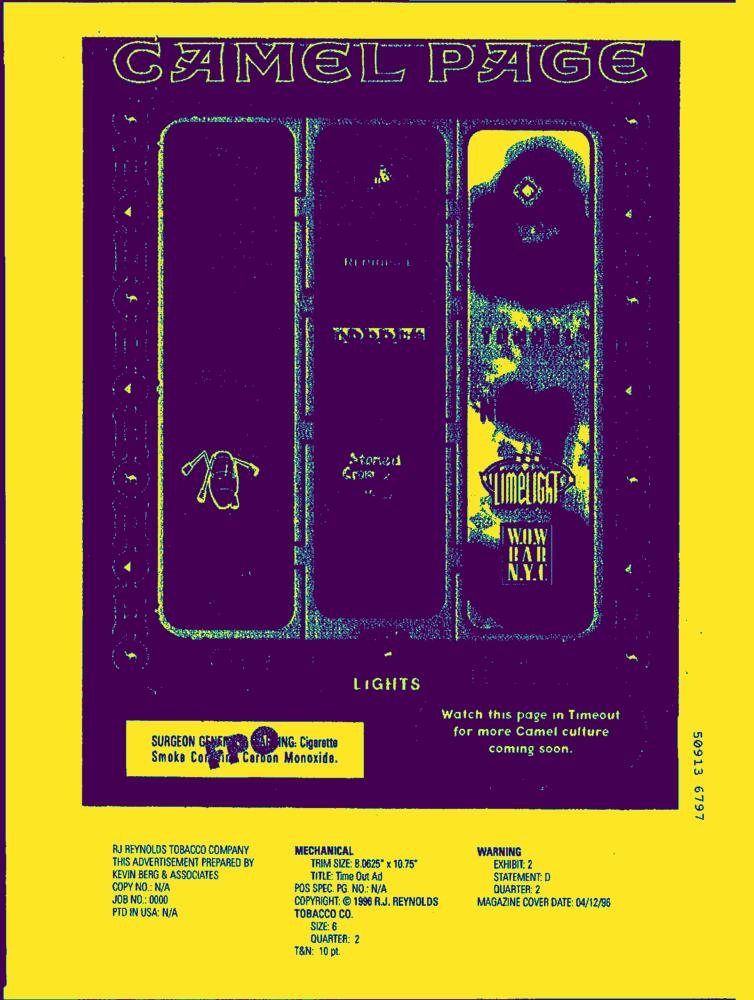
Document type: AD